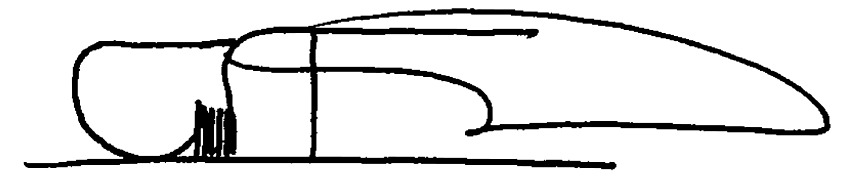
Signature of: azmin ali